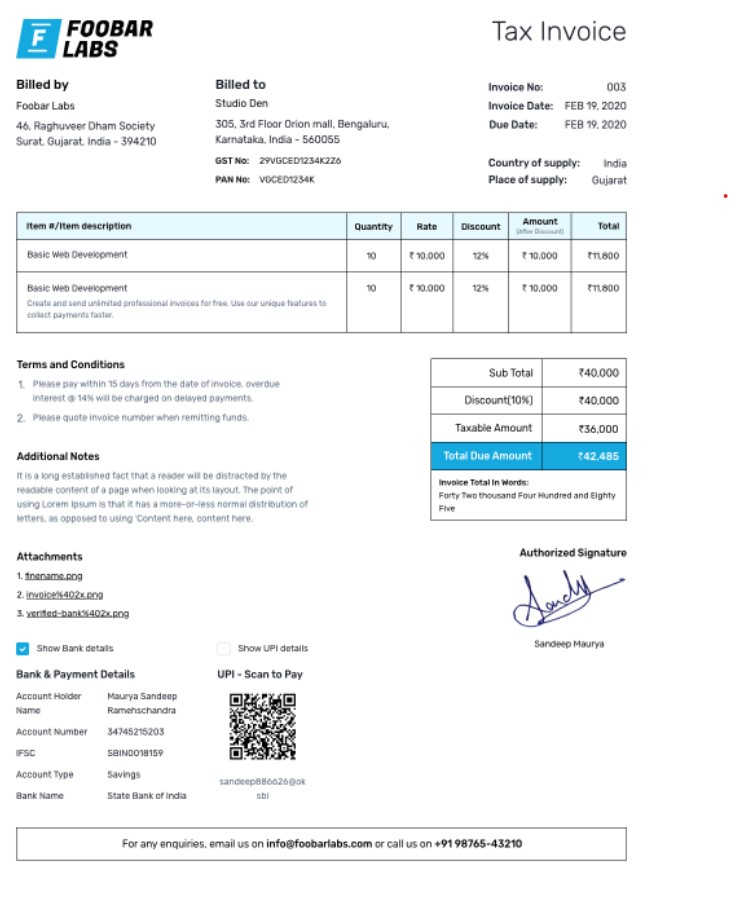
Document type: Invoice